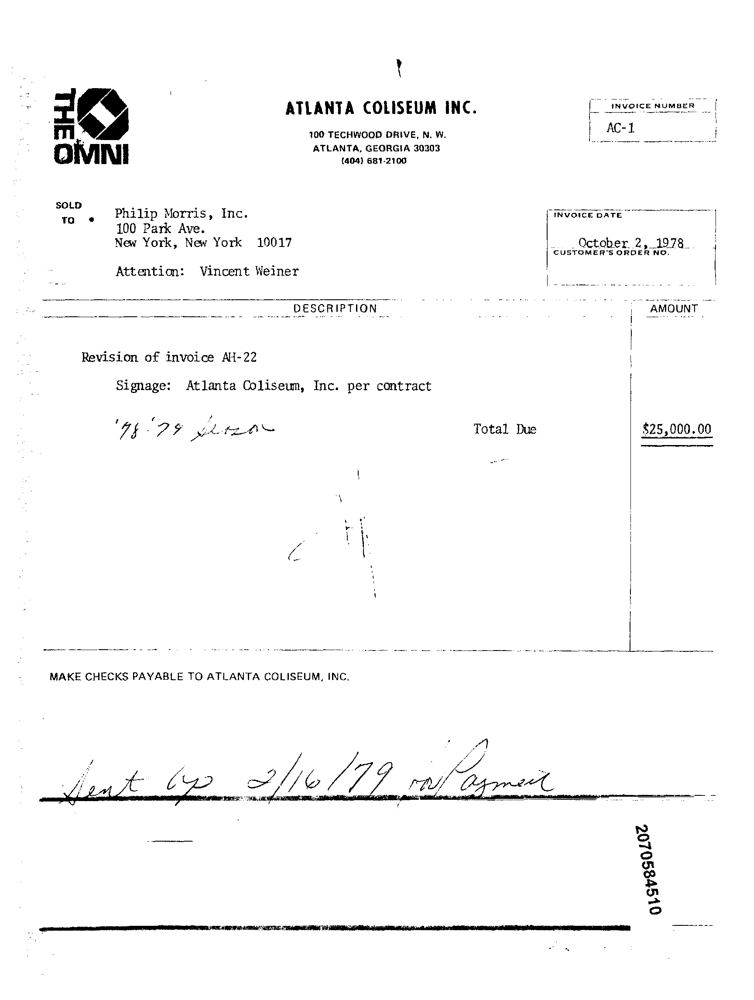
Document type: Invoice